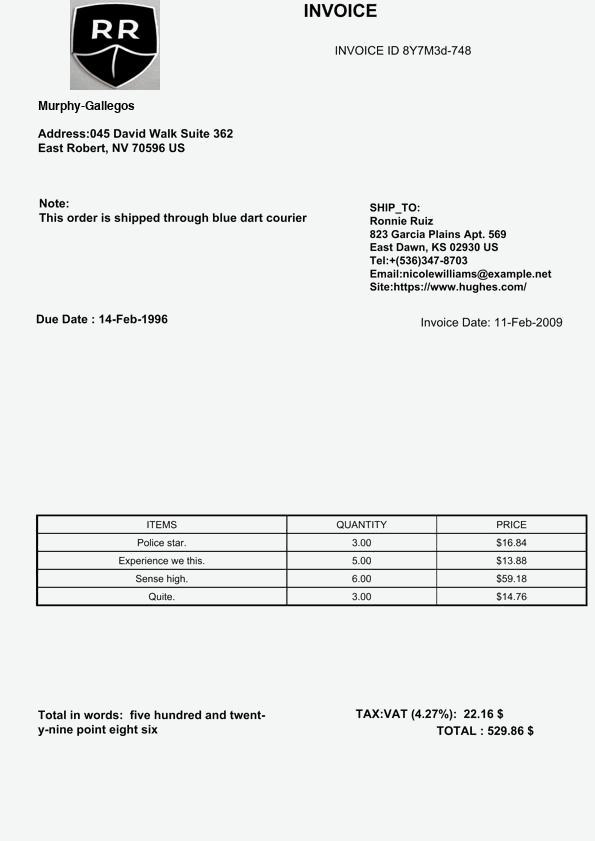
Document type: Invoice